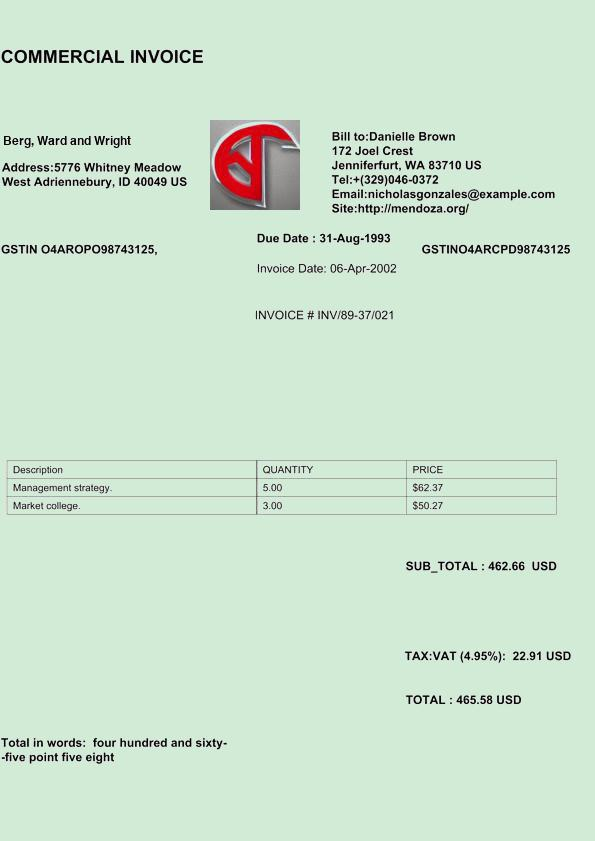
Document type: Invoice